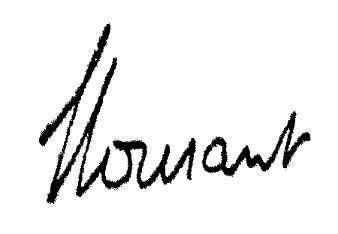
Signature of: pierre courant